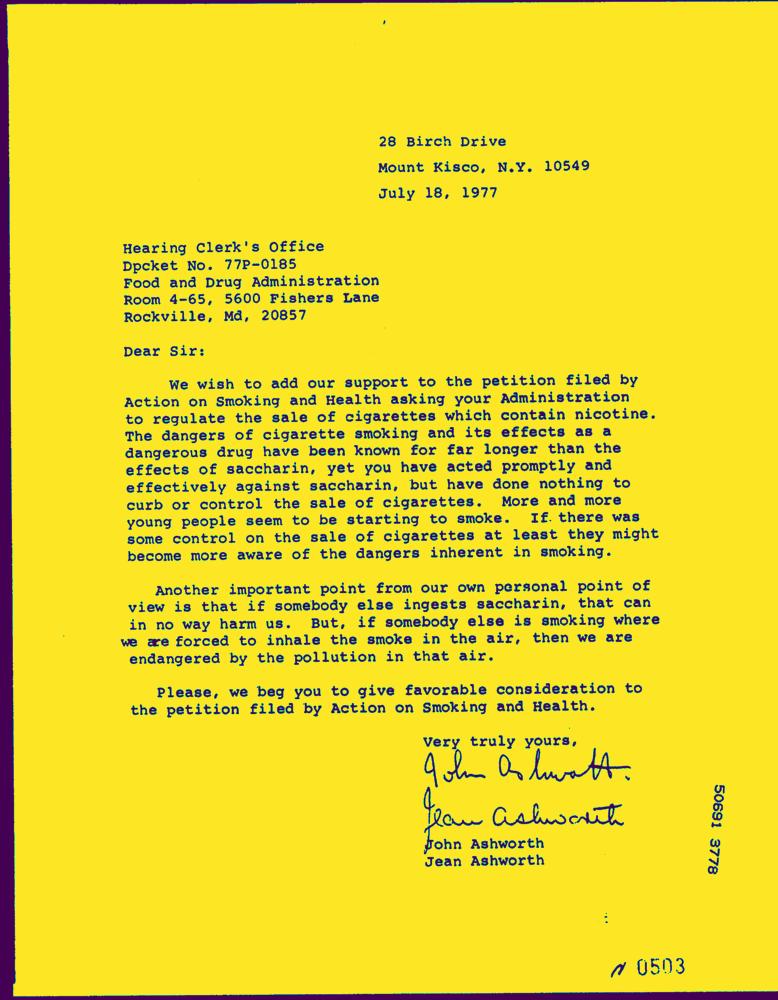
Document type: Letter-Doc